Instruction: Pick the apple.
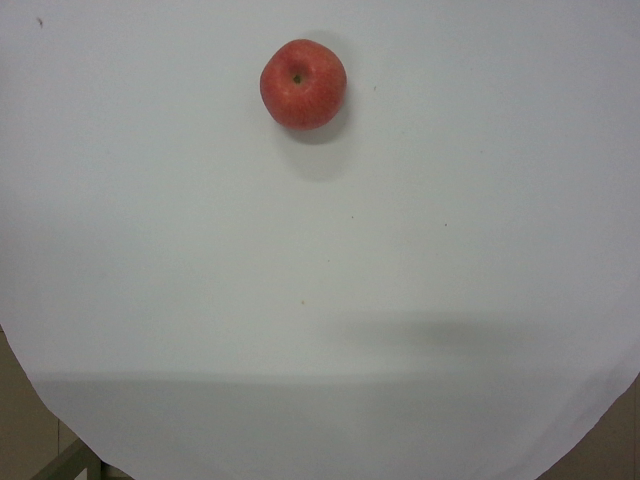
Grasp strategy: vertical